Question: Describe the condition in detail:
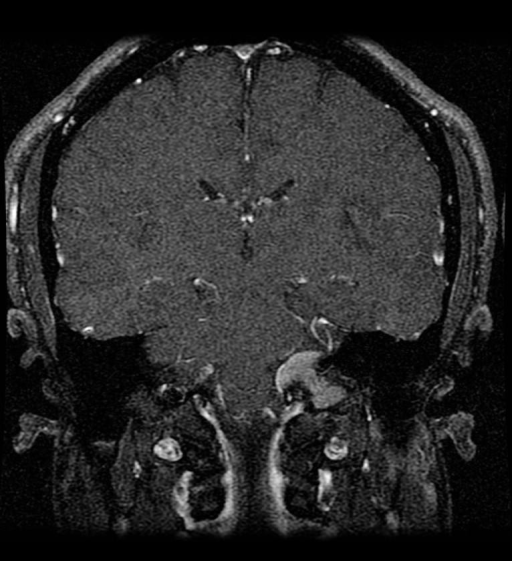
Answer: The disease is discussed as: Differential diagnosis of a mass at the level of the jugular foramen includes:
Non-neoplastic processes such as:
     Large jugular bulb, which is a normal variant
     Jugular vein thrombosis
     Osteomyelitis
     Malignant external otitis
Neoplasms such as:
     Paraganglioma
     Metastasis
     Lymphoma
     Meningioma
     Schwannoma
     Neurofibroma
     Epidermoid tumor
As one can see, there's some overlap with the tumor diagnosis with the standard differential diagnosis for cerebellopontine angle masses.  (1)

This case most likely represents a meningioma.  It has MR signal characteristics similar to that of brain parenchyma, enhances homogeneously (with a dural tail, which is non-specific but has been associated with meningiomas), and has evidence of calcifications on non-contrast CT. (3) It could also potentially be a schwannoma/nerve sheath tumor. (2)  It does not have the characteristic flow-related signal void of a paraganglioma, which tends to be very vascular.  This patient's young age, with no significant past medical history, makes metastatic disease and lymphoma very remote possibilities.